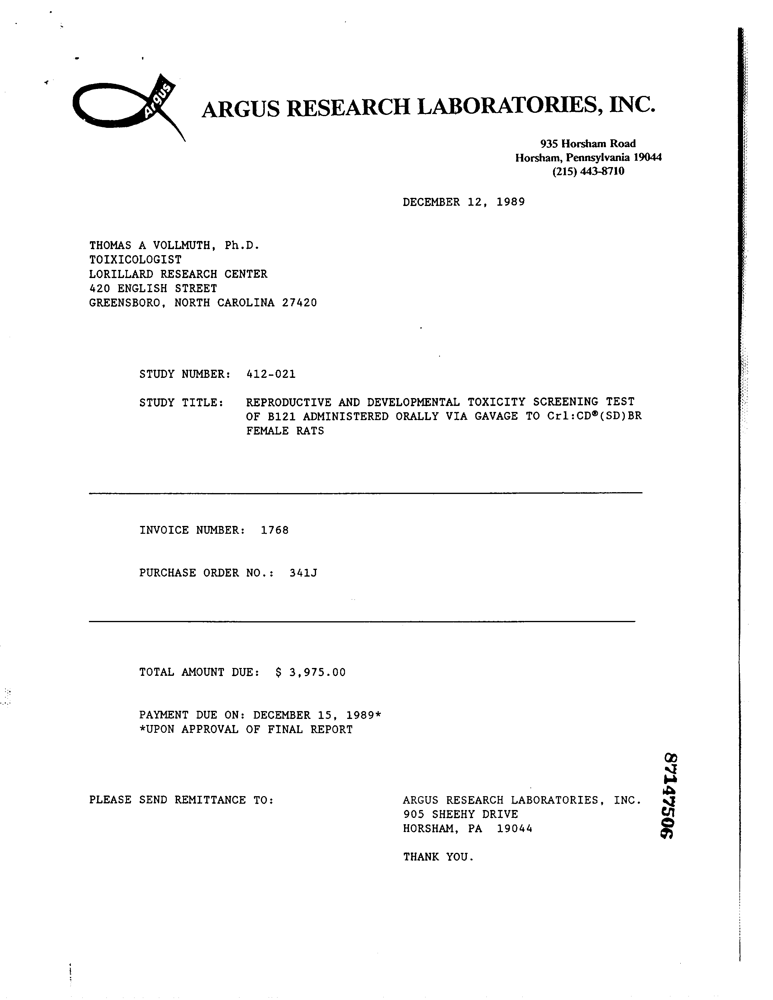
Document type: Invoice